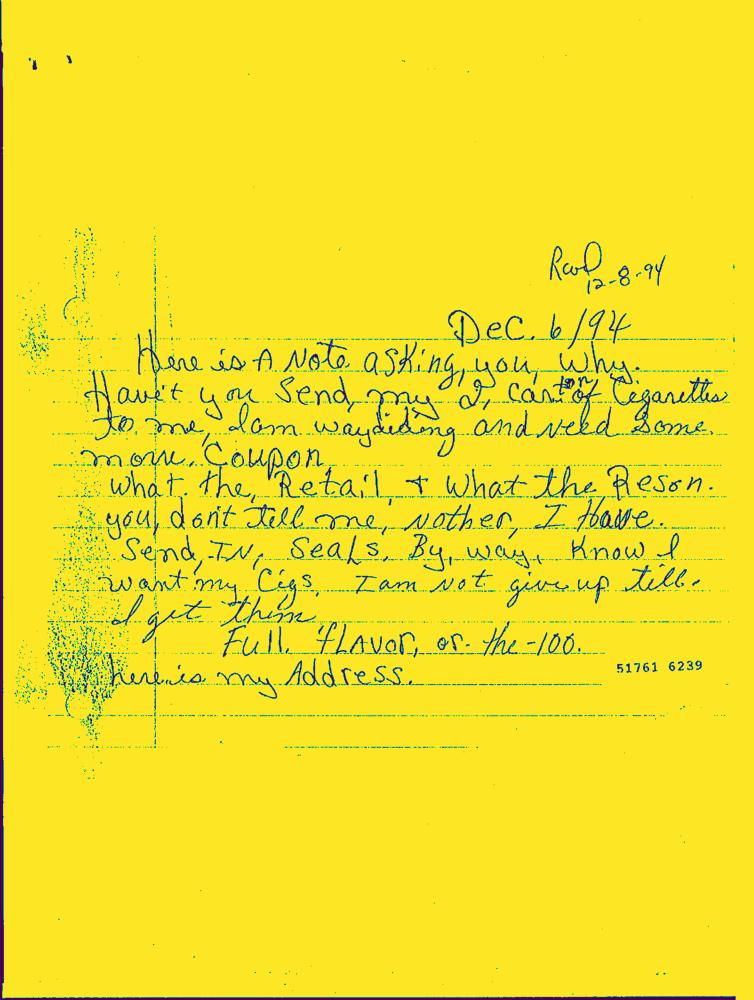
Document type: Hand-Written